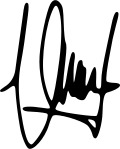
Signature of: iko uwais